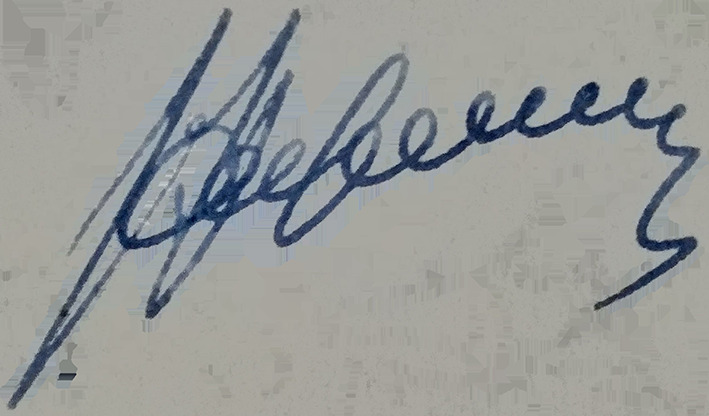
Signature of: heorhiy kirpa